Question: Describe the condition in detail:
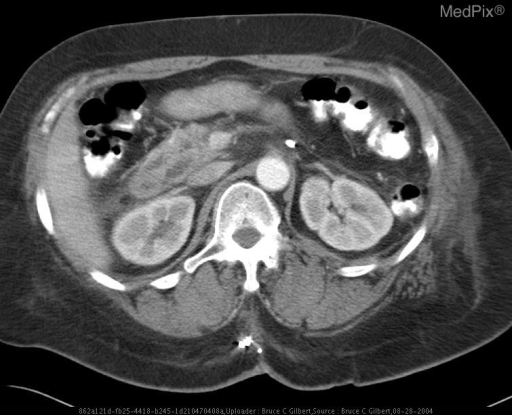
Answer: The disease is discussed as: Pancreatic divisum is an embryologic malformation of the pancreatic ductal system and the most common congenital anomaly of the human pancreas. The normal embryology of the pancreas is the pancreas forms from a ventral anlage that forms the inferior pancreatic head and a dorsal anlage that forms the superior pancreatic head and the body and tail of the pancreas. At approximately 7 weeks gestation, the two anlages fuse, and in over 90% of individuals their ducts fuse. The normal anatomy is the duct draining the dorsal anlage joins the duct draining the ventral anlage to enter the major ampulla; thus the major route of pancreatic drainage is established through the duct of Wirsung at the major ampulla. In 5-7% of individuals, there is failure of fusion of the dorsal and ventral anlage, resulting in pancreatic divisum.  The predominant drainage (body/tail) is performed by dorsal duct of Santorini through the minor papilla, the head is drained by ventral duct of Wirsung through the major papilla.Many of the patients present with acute idiopathic pancreatitis.